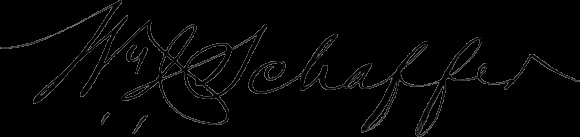
Signature of: william i schaffer